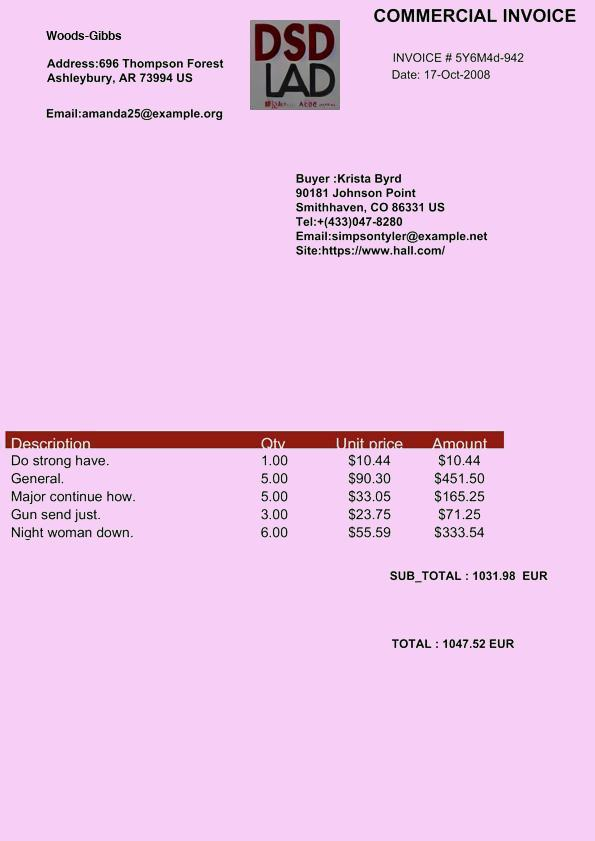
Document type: Invoice